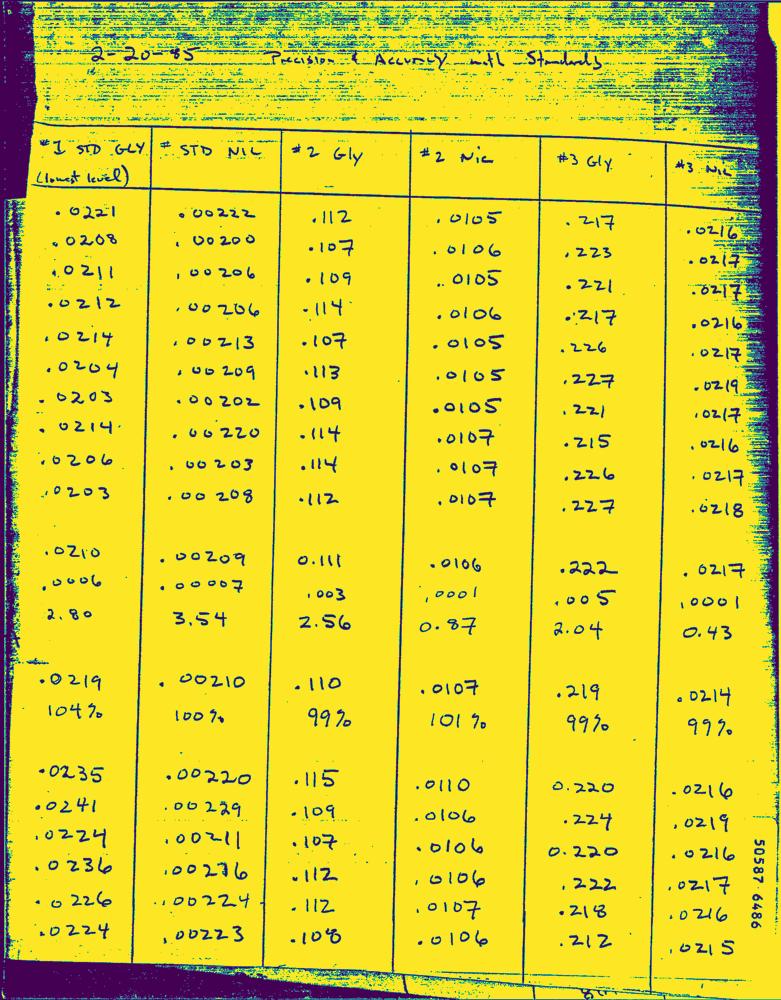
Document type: Hand-Written